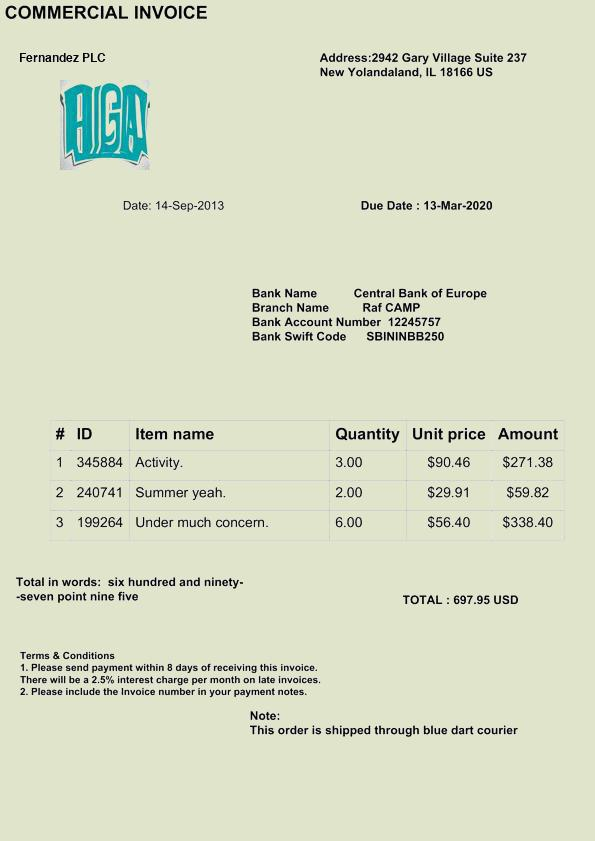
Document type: Invoice